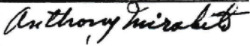
Signature of: antonio mirabito